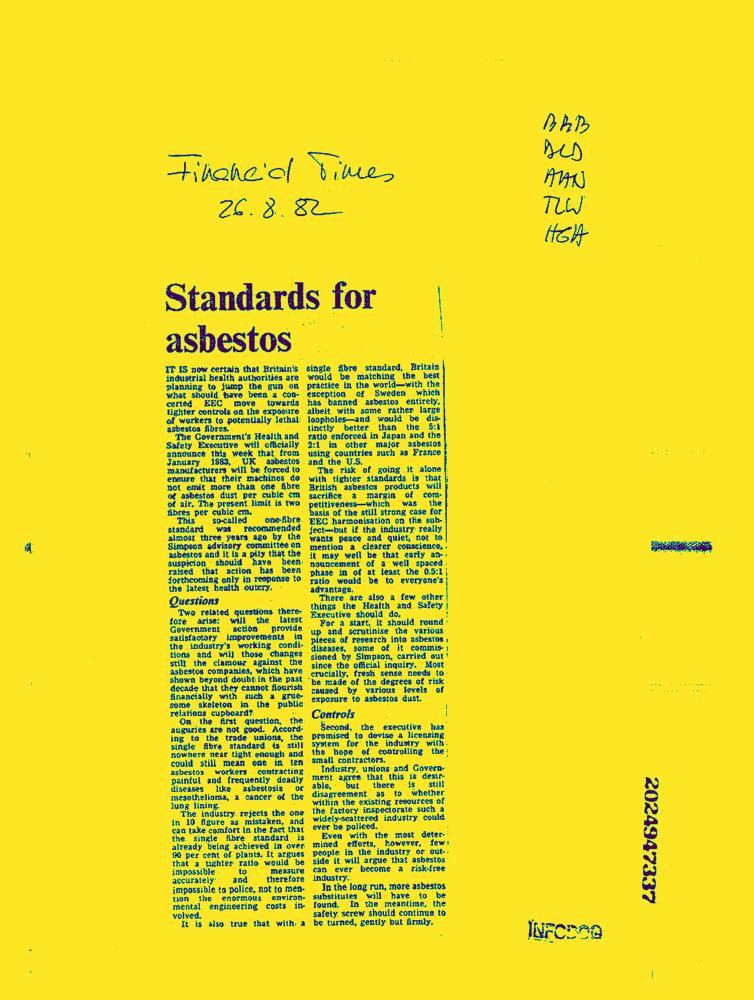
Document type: News-Article